Question: What is the suspected problem?
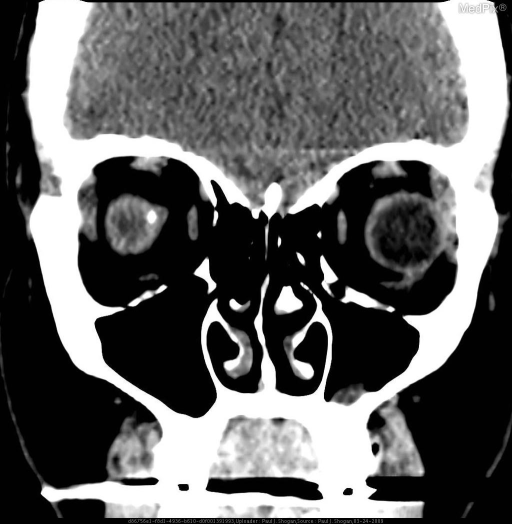
Answer: The findings suggest •  Patient 1: Scleral plaques and phthisis bulbi ("wood eye")
» Axial NECT shows calcified scleral plaques in the left globe at the insertion sites of the medial and lateral rectus muscles. The right globe is calcified and shrunken, indicative of phthisis bulbi.

•  Patients 2 and 3: Optic Drusen
» Axial NECT shows a punctate calcification near the optic discs.. Coronal NECT shows a punctate calcification near the right optic disc.. The patient might have a history of Patient 1: 72 year old man with remote history of right zygomatic arch fracture and chronic blindness.

Patients 2 and 3: 24 and 32 year old patients with concern for papilledema and visual field deficits..